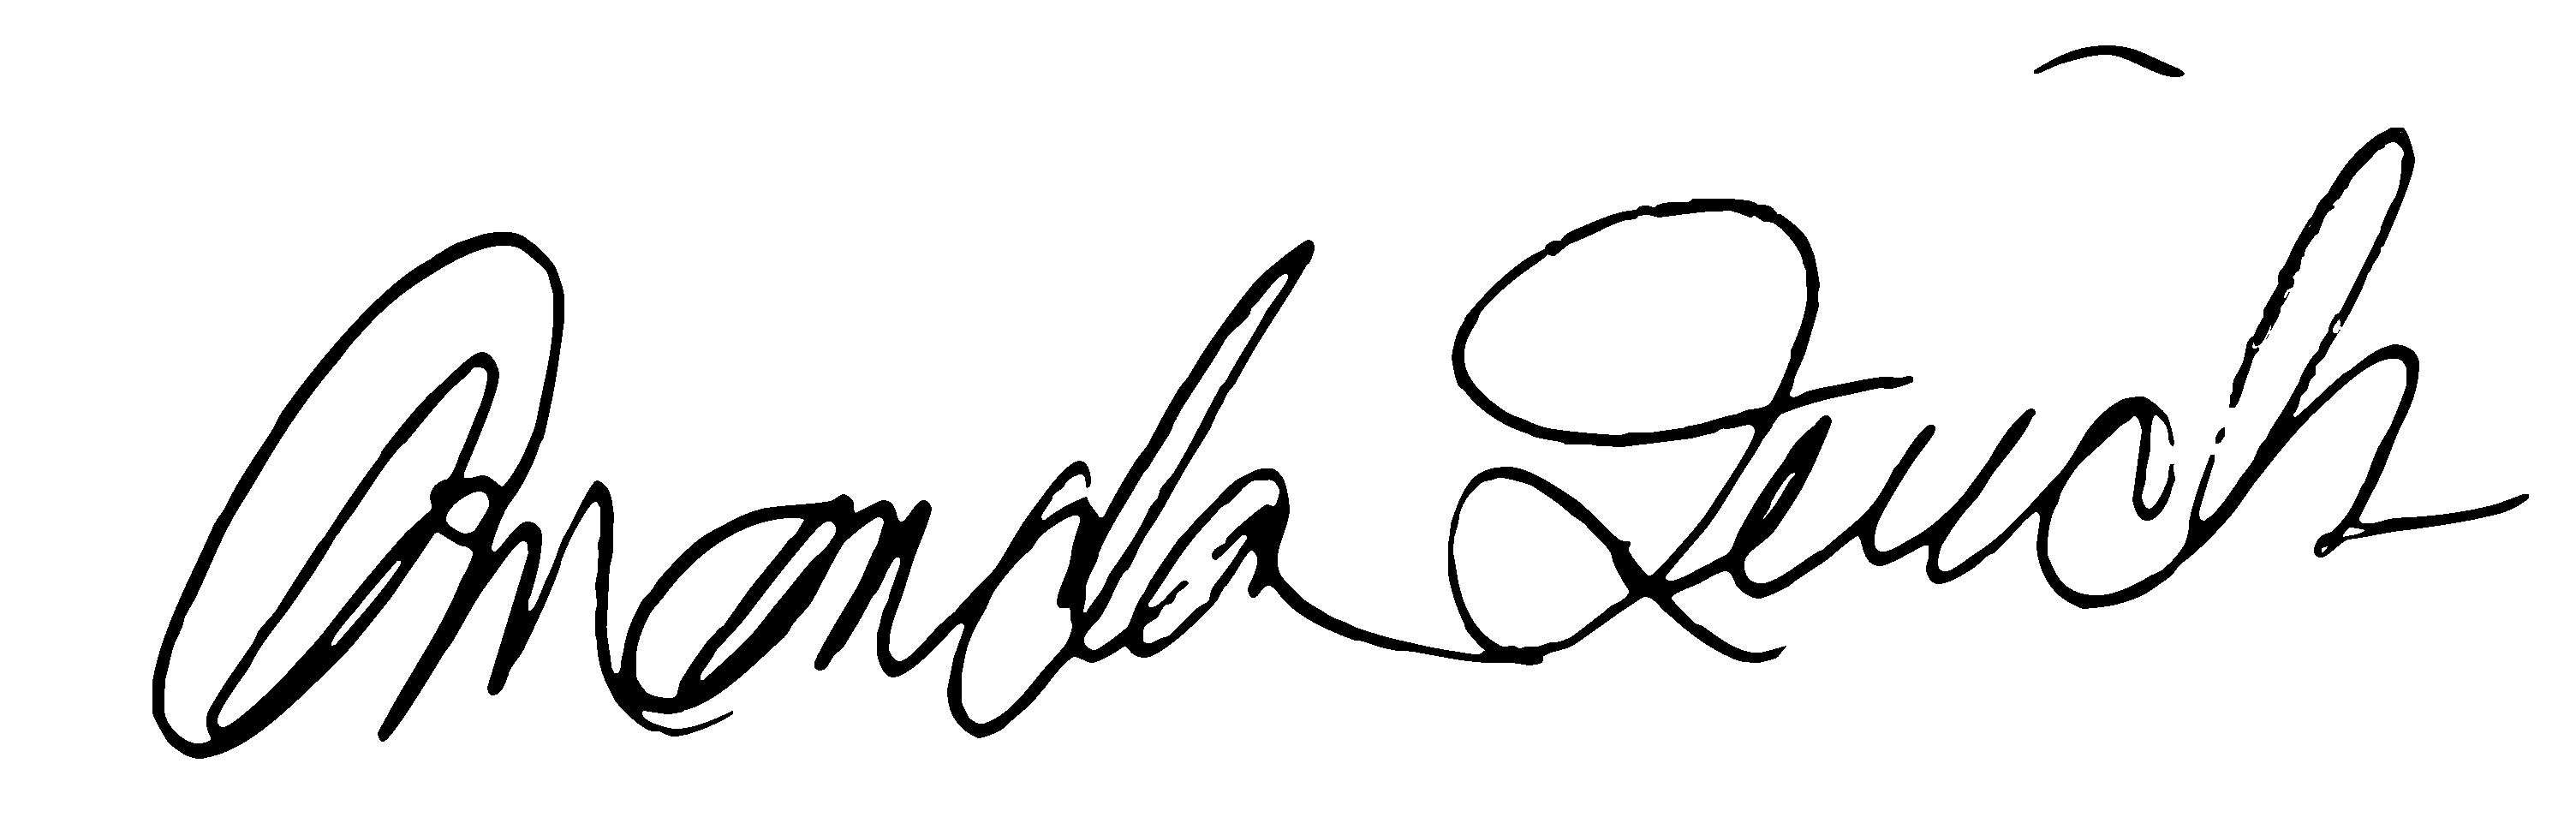
Signature of: jayne ann krentz